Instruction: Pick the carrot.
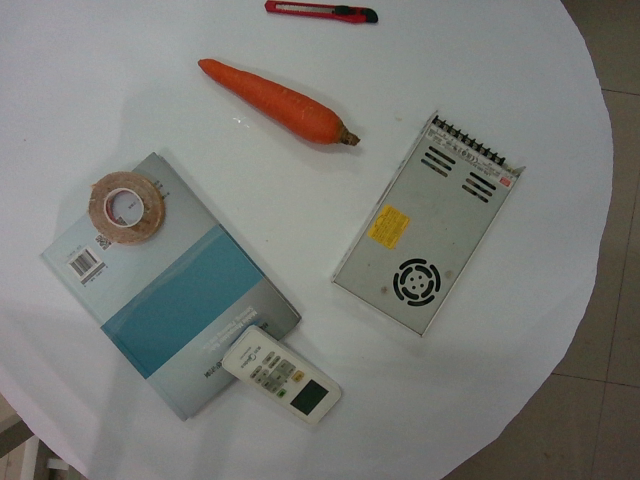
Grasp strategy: vertical